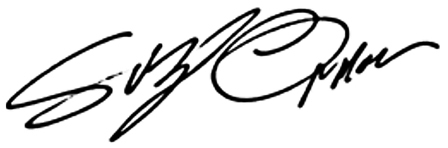
Signature of: suze orman